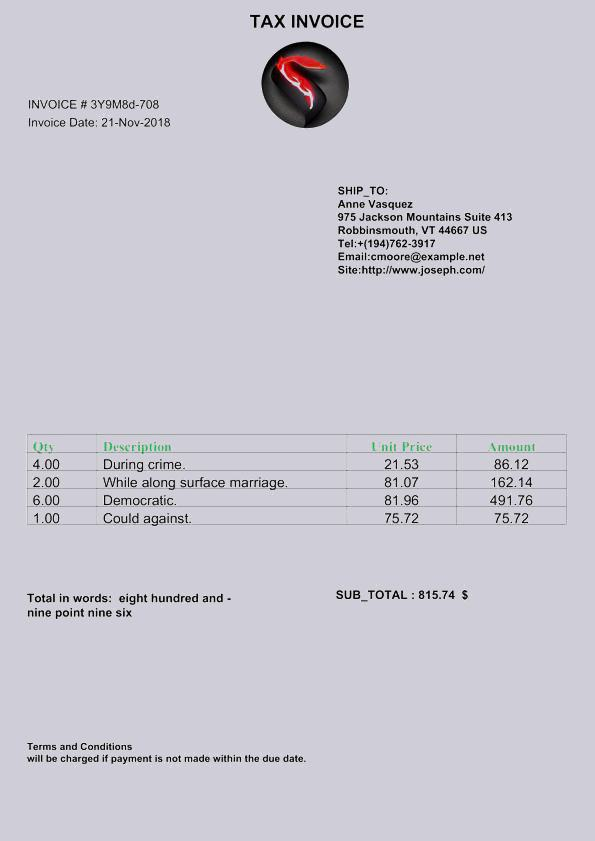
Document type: Invoice